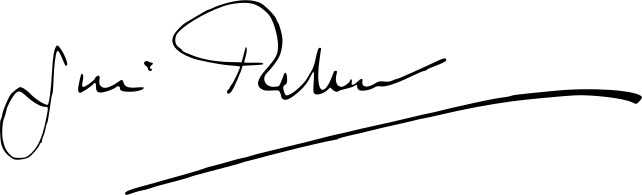
Signature of: josé relvas